Patient: Female, age 7
A 7 year old girl presented with a 2 week history of a persistent dry cough, nasal congestion and mild rhinorrhea that progressed to acute onset left-sided chest pain and difficulty in breathing with a low-grade fever. She had no present or past history of wheeze, no easy fatigability or dyspnea on exertion, no body or feet swelling. No history of close contact with a patient known to have tuberculosis (TB) or severe acute respiratory syndrome coronavirus 2 disease (COVID-19) no loss of weight or poor growth, no loss of appetite nor night sweats reported. There was no known history of chest trauma.
At the onset of her symptoms she was initially managed at home as nasopharyngitis with a cough syrup with no resolution of symptoms. She was reviewed in the outpatient clinic with a diagnosis of pneumonia a few days later and standard antibiotics were prescribed. 3 days later she was reviewed by the paediatrician due to the persistent cough and difficulty in breathing. Inhaled salbutamol and oral montelukast were added as treatment for possible asthma. A further 3 days later she developed chest pain that necessitated an admission.
The birth and developmental history were unremarkable. She had no previous admission but had allergy symptoms since infancy which included eczema, history of skin eruptions with ingestion of animal proteins and allergic rhinitis with upper airway obstruction symptoms.
Her clinical examination on admission; temperature of 37.5  C, blood pressure (BP) 98/53(mean BP 63), heart rate (HR) 105, oxygen saturation (SPO2) 93% on room air and increased respiratory rate of 33 breaths per minute.
The respiratory examination revealed tracheal shift to the left side, dullness on percussion and reduced air entry on the left lung zone all indicating left lung collapse (Fig. 1). Systemic examination was positive for orbital shiners, enlarged inferior turbinates and lingual tonsils hypertrophy, dental carries and lastly mild eczema patches on her trunk.
Initial blood gas analysis done showed compensatory respiratory alkalosis and hypoxia: (pH) 7.426, partial pressure of carbon dioxide (PCO2)25.4 mmHg, partial pressure of oxygen (PO2)55 mmHg, base excess (BE)-8mmol/L, serum bicarbonate (HCO3)16.7mmol/L, total carbon dioxide (TCO2)17 mmHg, oxygen saturation (SPO2)90% and lactate 0.65mmol/L. Normal values for Abbott  blood gas analysis machine i-STAT CG8+: pH (7.35-7.45), PaO2 (80-105 mmHg), PaCO2 (35-45 mmHg), BE (-2 to +3 mmol/L), HCO3 (22-26 mmol/L), TCO2 (23-27 mmHg), SPO2 (95-98%), lactate 0.36-1.25mmol/L.
The patient was admitted to the high dependency unit (HDU) due to features of compensated respiratory failure for monitoring, oxygen supplementation, intravenous fluids and intravenous antibiotics.
A working diagnosis of features of lung collapse/consolidation, pneumonia and possible foreign body aspiration.
Initial investigations were as follows: Haemogram and serum biochemistry were normal, the inflammatory/infective markers C-reactive protein (CRP) and Pro-calcitonin (PCT) were low and blood culture was negative. Multiplex respiratory panel polymerase chain reaction test (PCR) was negative for viruses and atypical bacteria tested, tuberculosis microbiology and PCR was also negative. COVID-19 test was also negative. Vitamin D levels were low at 22.9 (30-100) U/L.
Based on her clinical and laboratory findings, an additional diagnosis of; upper airway obstruction, due to adenotonsillar hypertrophy, dental carries, eczema and Vitamin D deficiency was made. She was started on intravenous ceftriaxone and flucloxacillin, skin emollients and Vitamin D supplementation. By the second day she had increased work of breathing and was started on continuous positive airway pressure (CPAP) non-invasive ventilation by mask alternating with a non-rebreather high flow oxygen mask (NRM).
A multidisciplinary consult was sought that included the ear, nose and throat specialist (ENT), pulmonologist and the cardiothoracic surgeon. A plan was made for a computerized tomography (CT) scan of the chest, upper airway endoscopy and bronchoscopy with a possible open surgical approach if needed (Fig. 2).
Rigid bronchoscopy was done on day 3 of admission and removal of a small fat like consistency foreign body from the left main bronchus. It was noted that there was minimal mucus in the trachea and no features of major lower airway inflammation of the visualized segment. Grade 3 fibrotic tonsils and enlarged adenoids were confirmed.
Further history revealed that she had choked on chewing gum 2 months prior to presentation but had not experienced any significant respiratory symptoms warranting a review.
She was maintained on oxygen supplementation by NRM on that day, which was being weaned off gradually as tolerated and remained clinically and vitally stable.
By the second day post-bronchoscopy, we managed to wean off oxygen to 1Litre/min via nasal prongs with no respiratory distress. However, there was still minimal air entry on the left upper and mid lung zones. A repeat CXR done 24 hours after the procedure showed a persistent lung collapse with no interval change. She was initiated on aggressive chest physiotherapy and incentive spirometry to recruit the lung for up to 3 days and continued on antimicrobials despite no sign of obvious infection, with no clinical improvement.
A case conference held with the multi-disciplinary team suggested a second CT scan or a repeat rigid and flexible bronchoscopy to investigate cause of the airway obstruction or endobronchial lesion with a possibility of a thoracotomy and open surgical approach.
Flexible bronchoscopy done on day 8, found an endobronchial lesion completely occluding the left main bronchus slightly below the carina that could not be suctioned. The right bronchial tree was normal. Rigid bronchoscopy was done and we found a tenacious mass, soft to firm in consistency extending to the segmental branches with attendant bronchial wall inflammation throughout. Mucoid discharge was noted from the left basal inferior segment. Multiple segments of thick mucoid/lipoid like material and bronchial casts suggestive of PB were extracted by use of forceps through the rigid bronchoscope and eventual bronchial toilet to conclude the procedure.
Immediate post bronchoscopy period there was minimal oxygen requirements, no respiratory distress, marked improvement in air entry on the left lung zone and we managed to wean off oxygen within 24 hours (Fig. 3).
The team began a regime of combined inhaled corticosteroid with a long-acting beta-agonist (ICS/LABA) and a 3-day course of intravenous methylprednisolone, continuation of chest physiotherapy and incentive spirometry as a deep breathing exercise to improve her lung capacity after lung collapse, antimicrobials and other supportive management. She remained hemodynamically stable with no respiratory distress, vitally stable off oxygen, alert and ambulant. Cardiac sonography was done to also rule out complications from the upper airway obstruction and was normal.
Microscopy showed a suppurative and mixed inflammatory cellular debris with mainly neutrophils and eosinophils. Necrotic debris and flakes of squamous epithelium were also noted. No foreign body material could be discerned (Fig. 4).
Further tests for Immunoglobulin E (IgE) 0.53Ku/l (<90) and Aspergillus Fumigatus IgE were negative.
She was discharged on day 12 on the ICS/LABA and a plan to complete 3 more courses of monthly pulsed methylprednisolone with possibility of adeno-tonsillectomy if upper airway symptoms of obstruction persists. Post discharge she's doing well, no further symptom and normal chest exam and x-ray after the 3rd course of methylprednisolone, her dental carries were filled and no further upper or lower airway symptoms persist.
Keywords: africa, children, foreign body airway, left lung collapse, plastic bronchitis
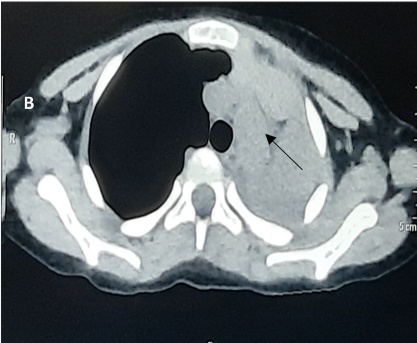
Image caption: CT scan chest before bronchoscopy. (A) Coronal section shows a soft tissue density lesion obstructing the left main bronchus (arrow).